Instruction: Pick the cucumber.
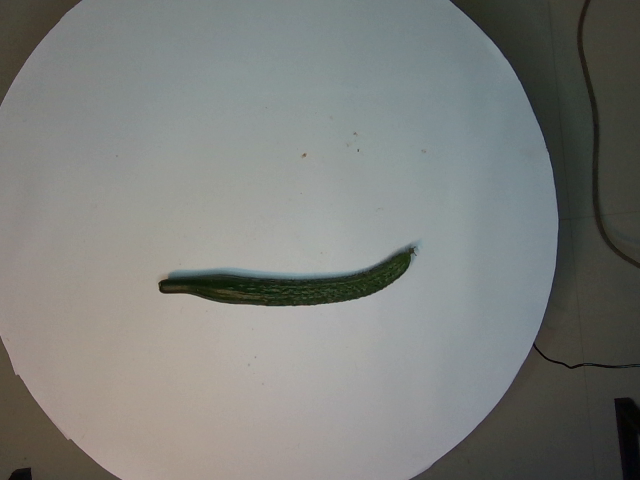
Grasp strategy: vertical